Question: Which state is mentioned in the document?
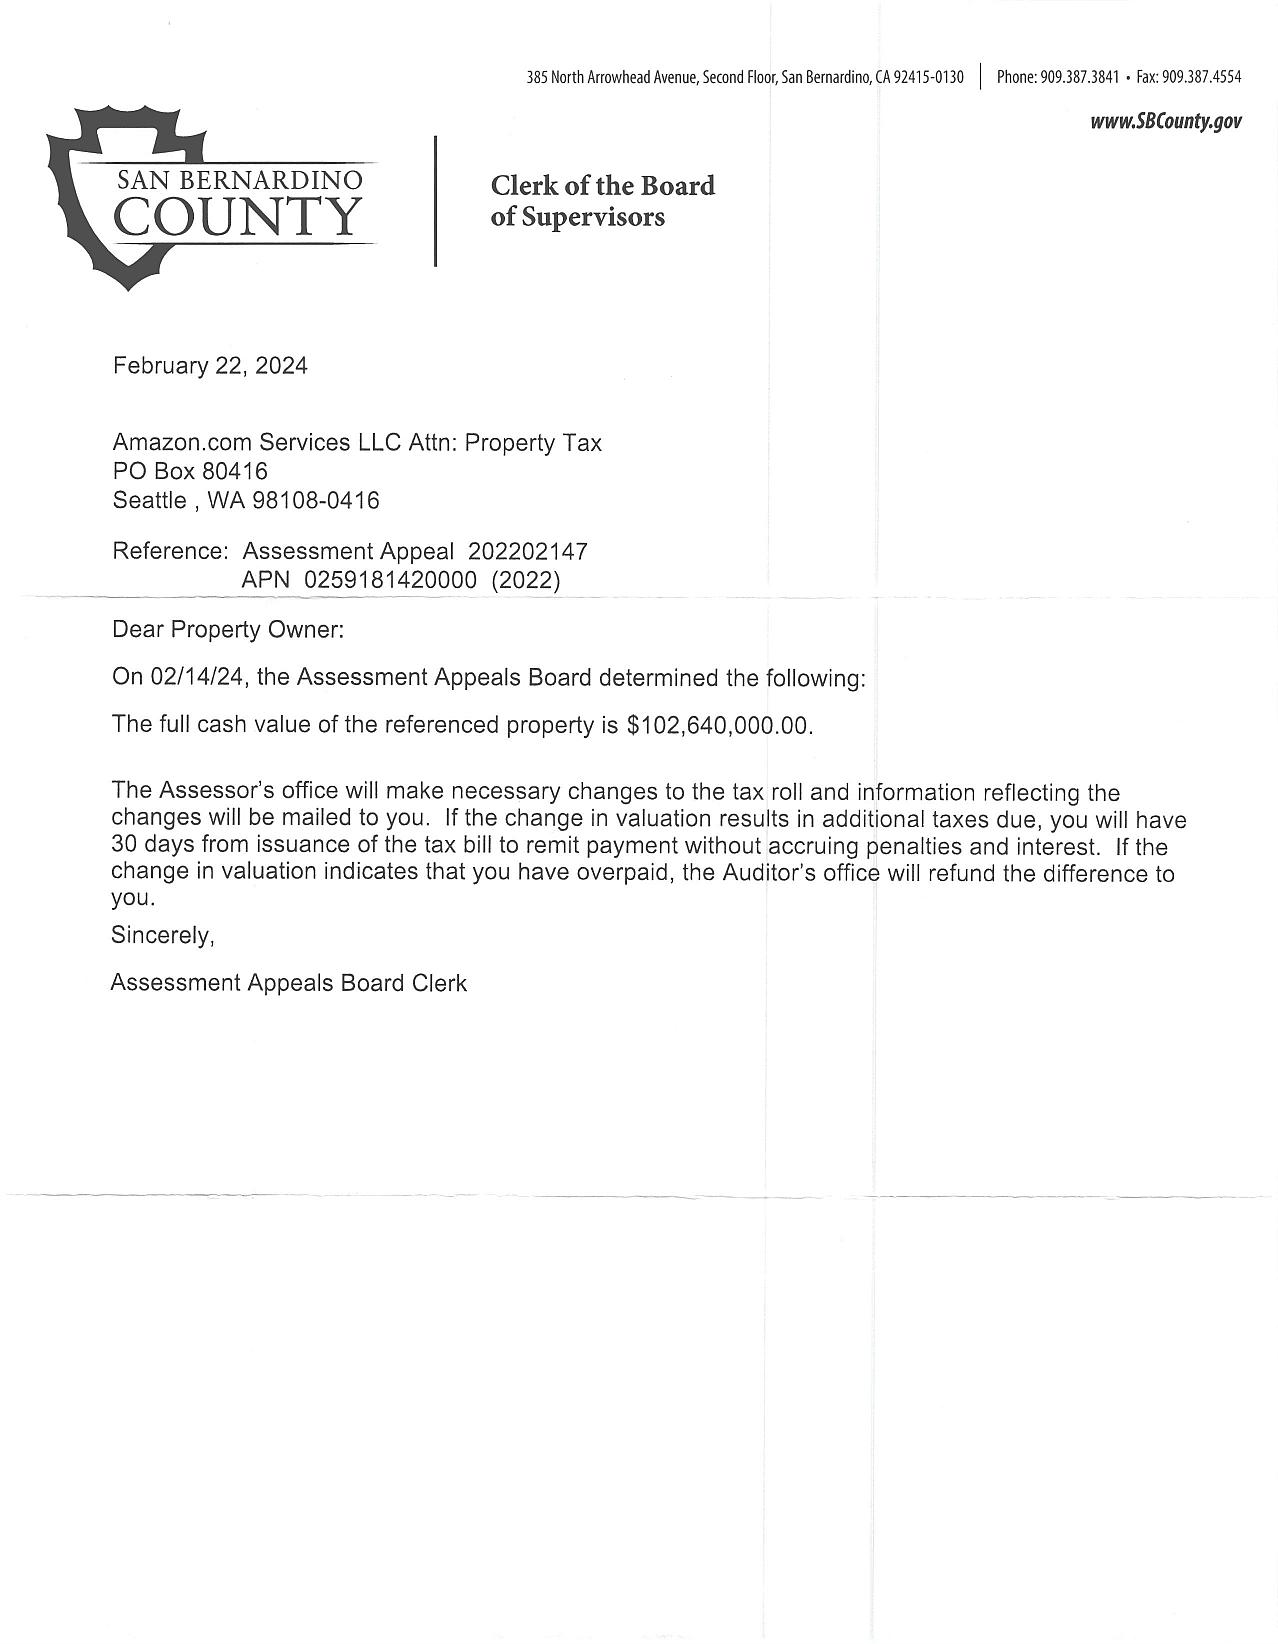
Answer: "CA"